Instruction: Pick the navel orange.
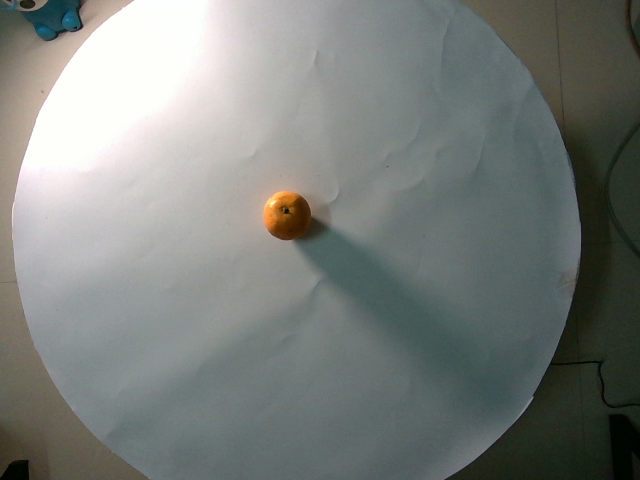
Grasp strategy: vertical